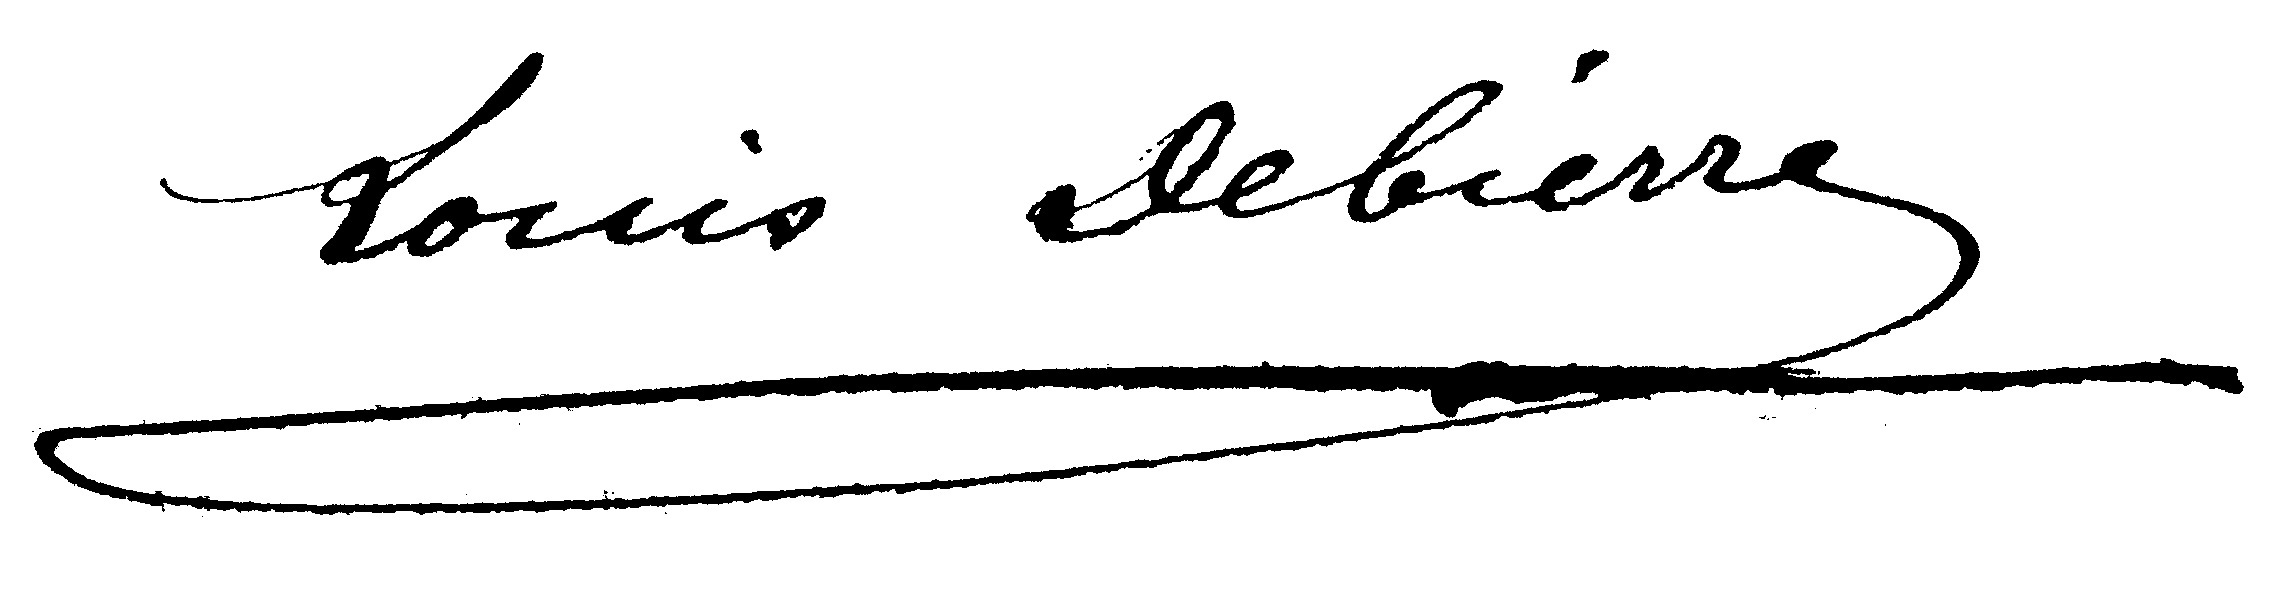
Signature of: louis debierre